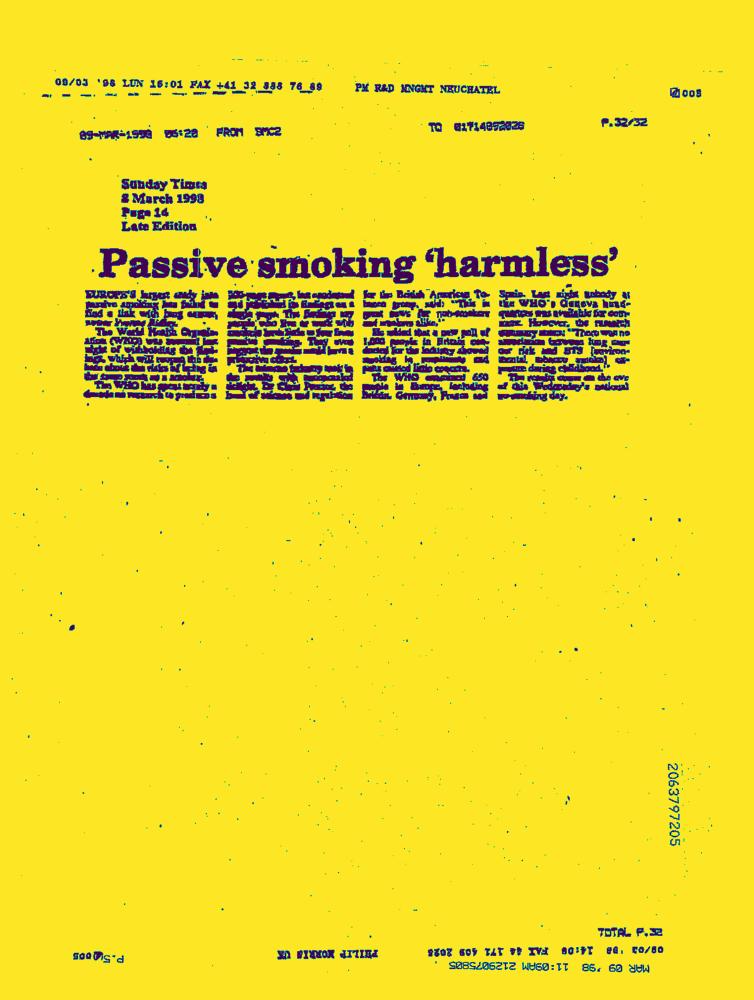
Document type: News-Article